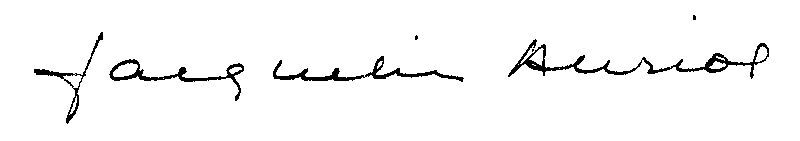
Signature of: jacqueline auriol